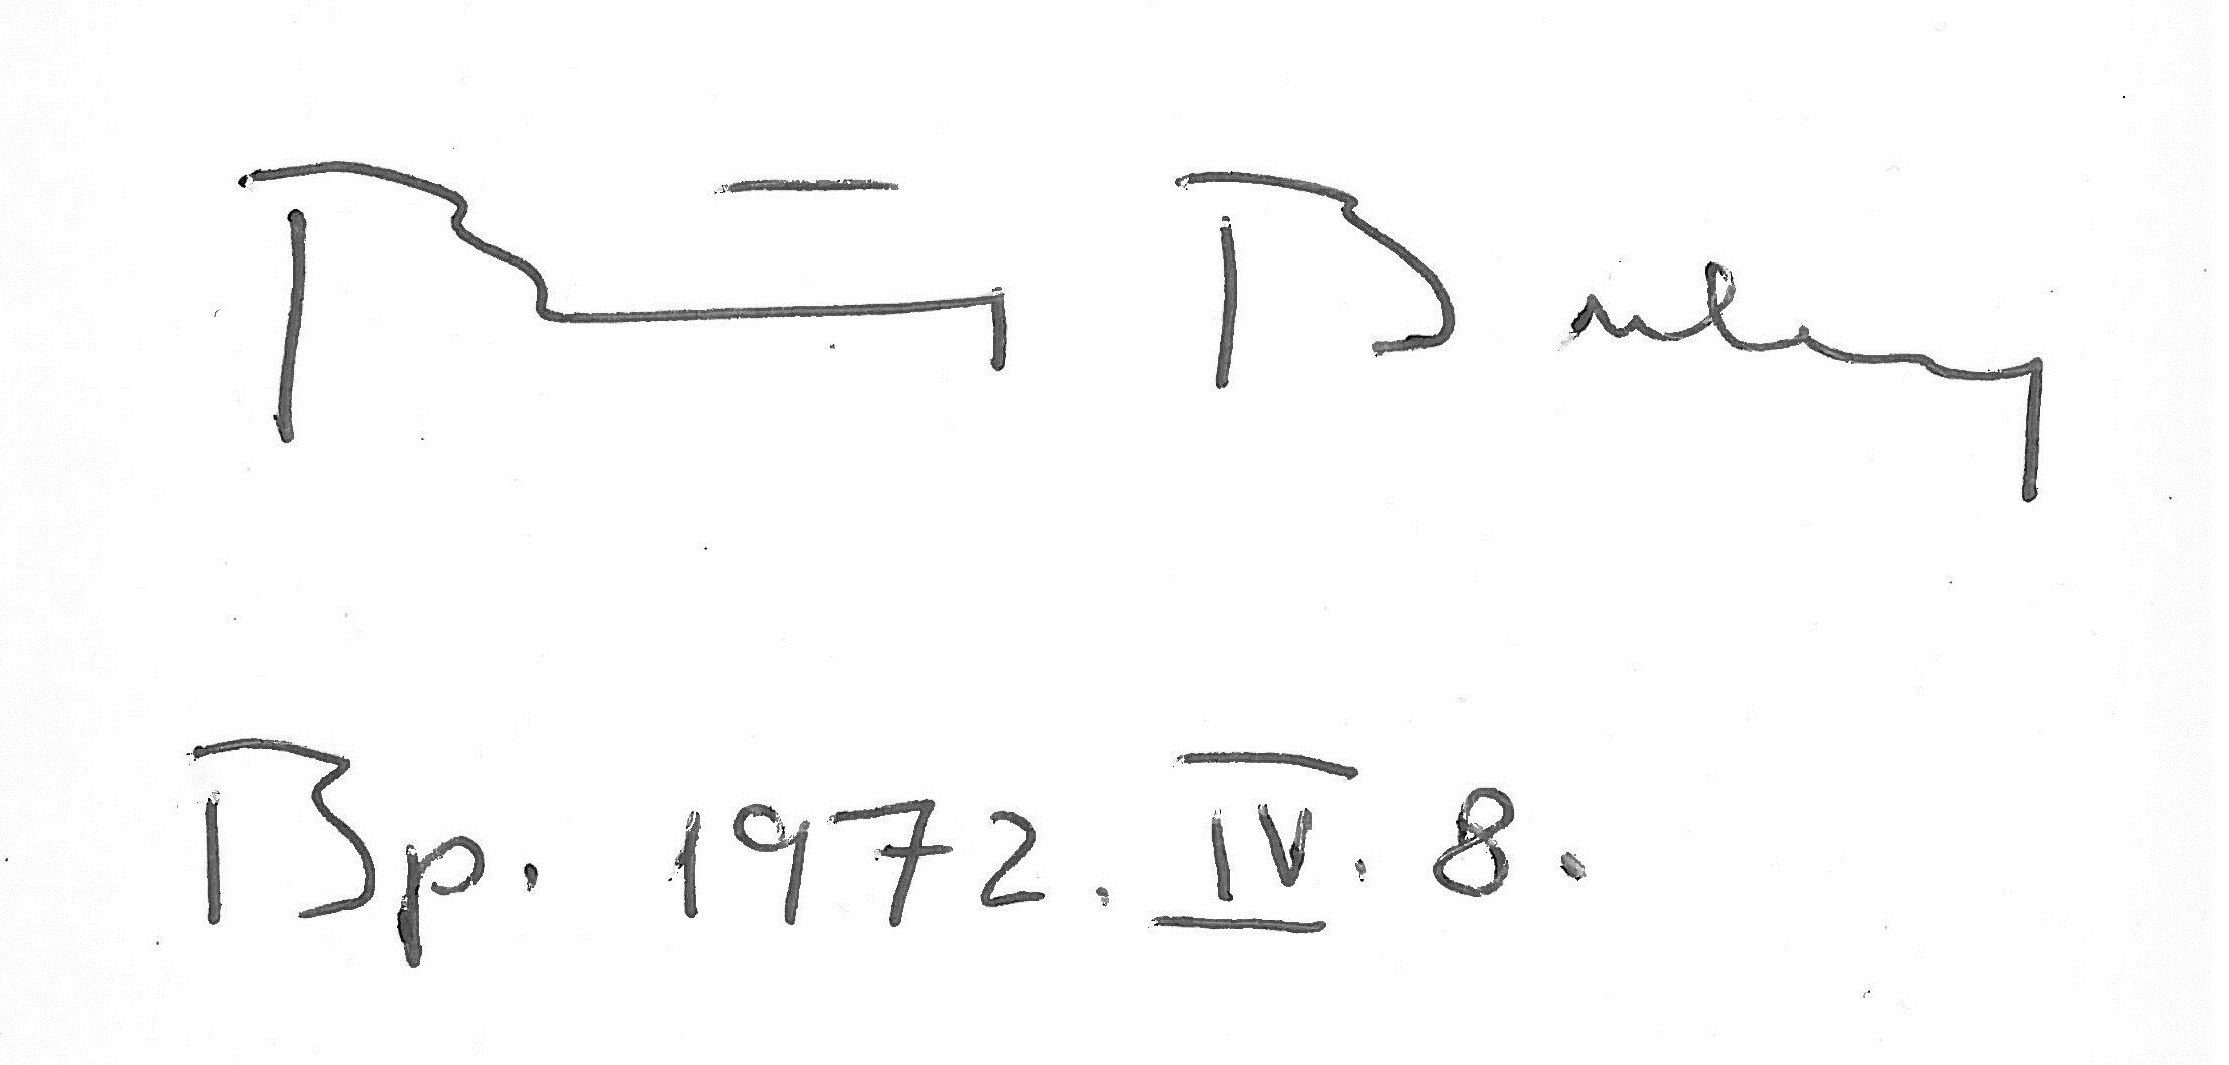
Signature of: bulcsu bertha